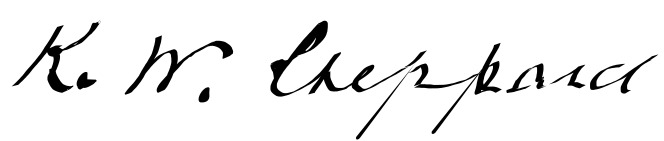
Signature of: kate sheppard